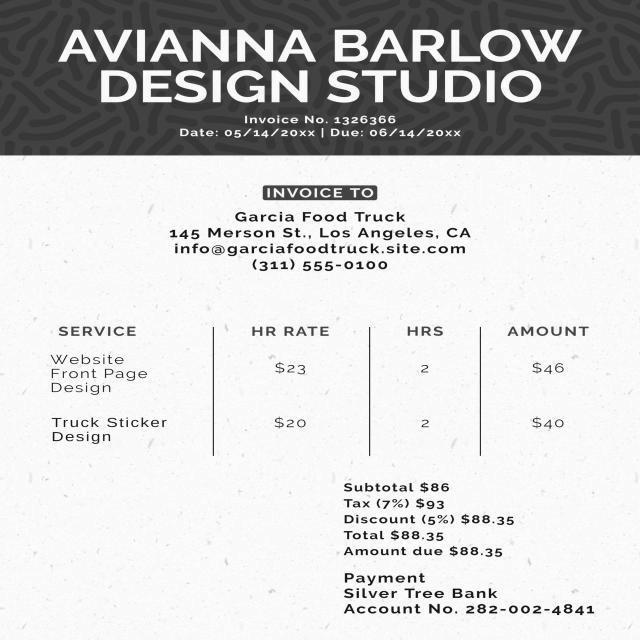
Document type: Invoice